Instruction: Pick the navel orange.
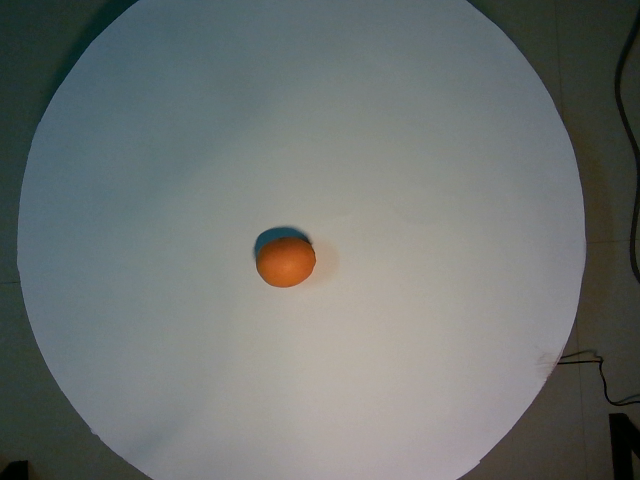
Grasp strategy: vertical